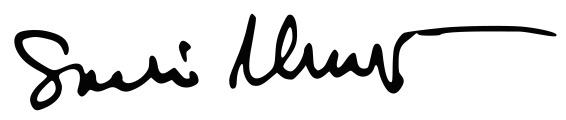
Signature of: sauli niinistö